Question: What tax district, tax-rate area, or tax area code is specified in the document?
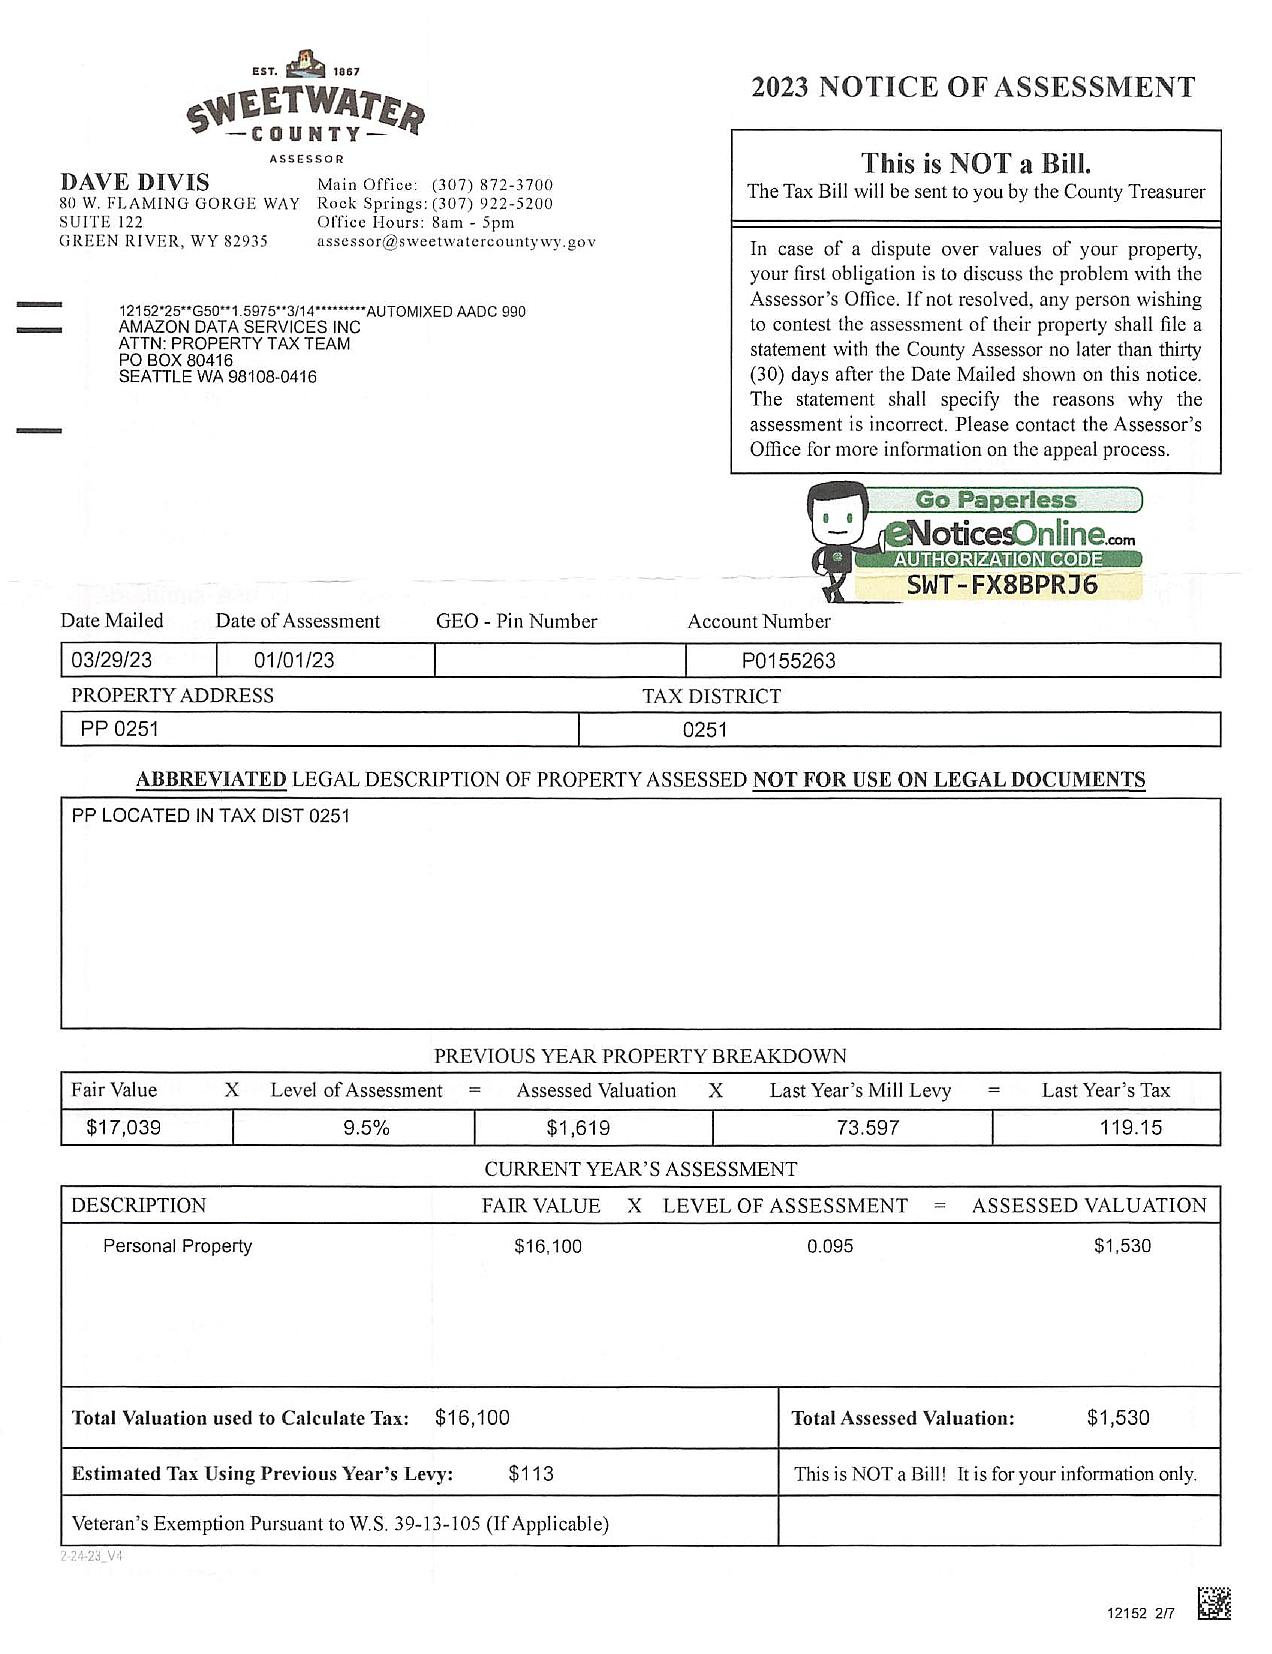
Answer: "0251"